Question: What type of tax is indicated in the document, personal property or real estate?
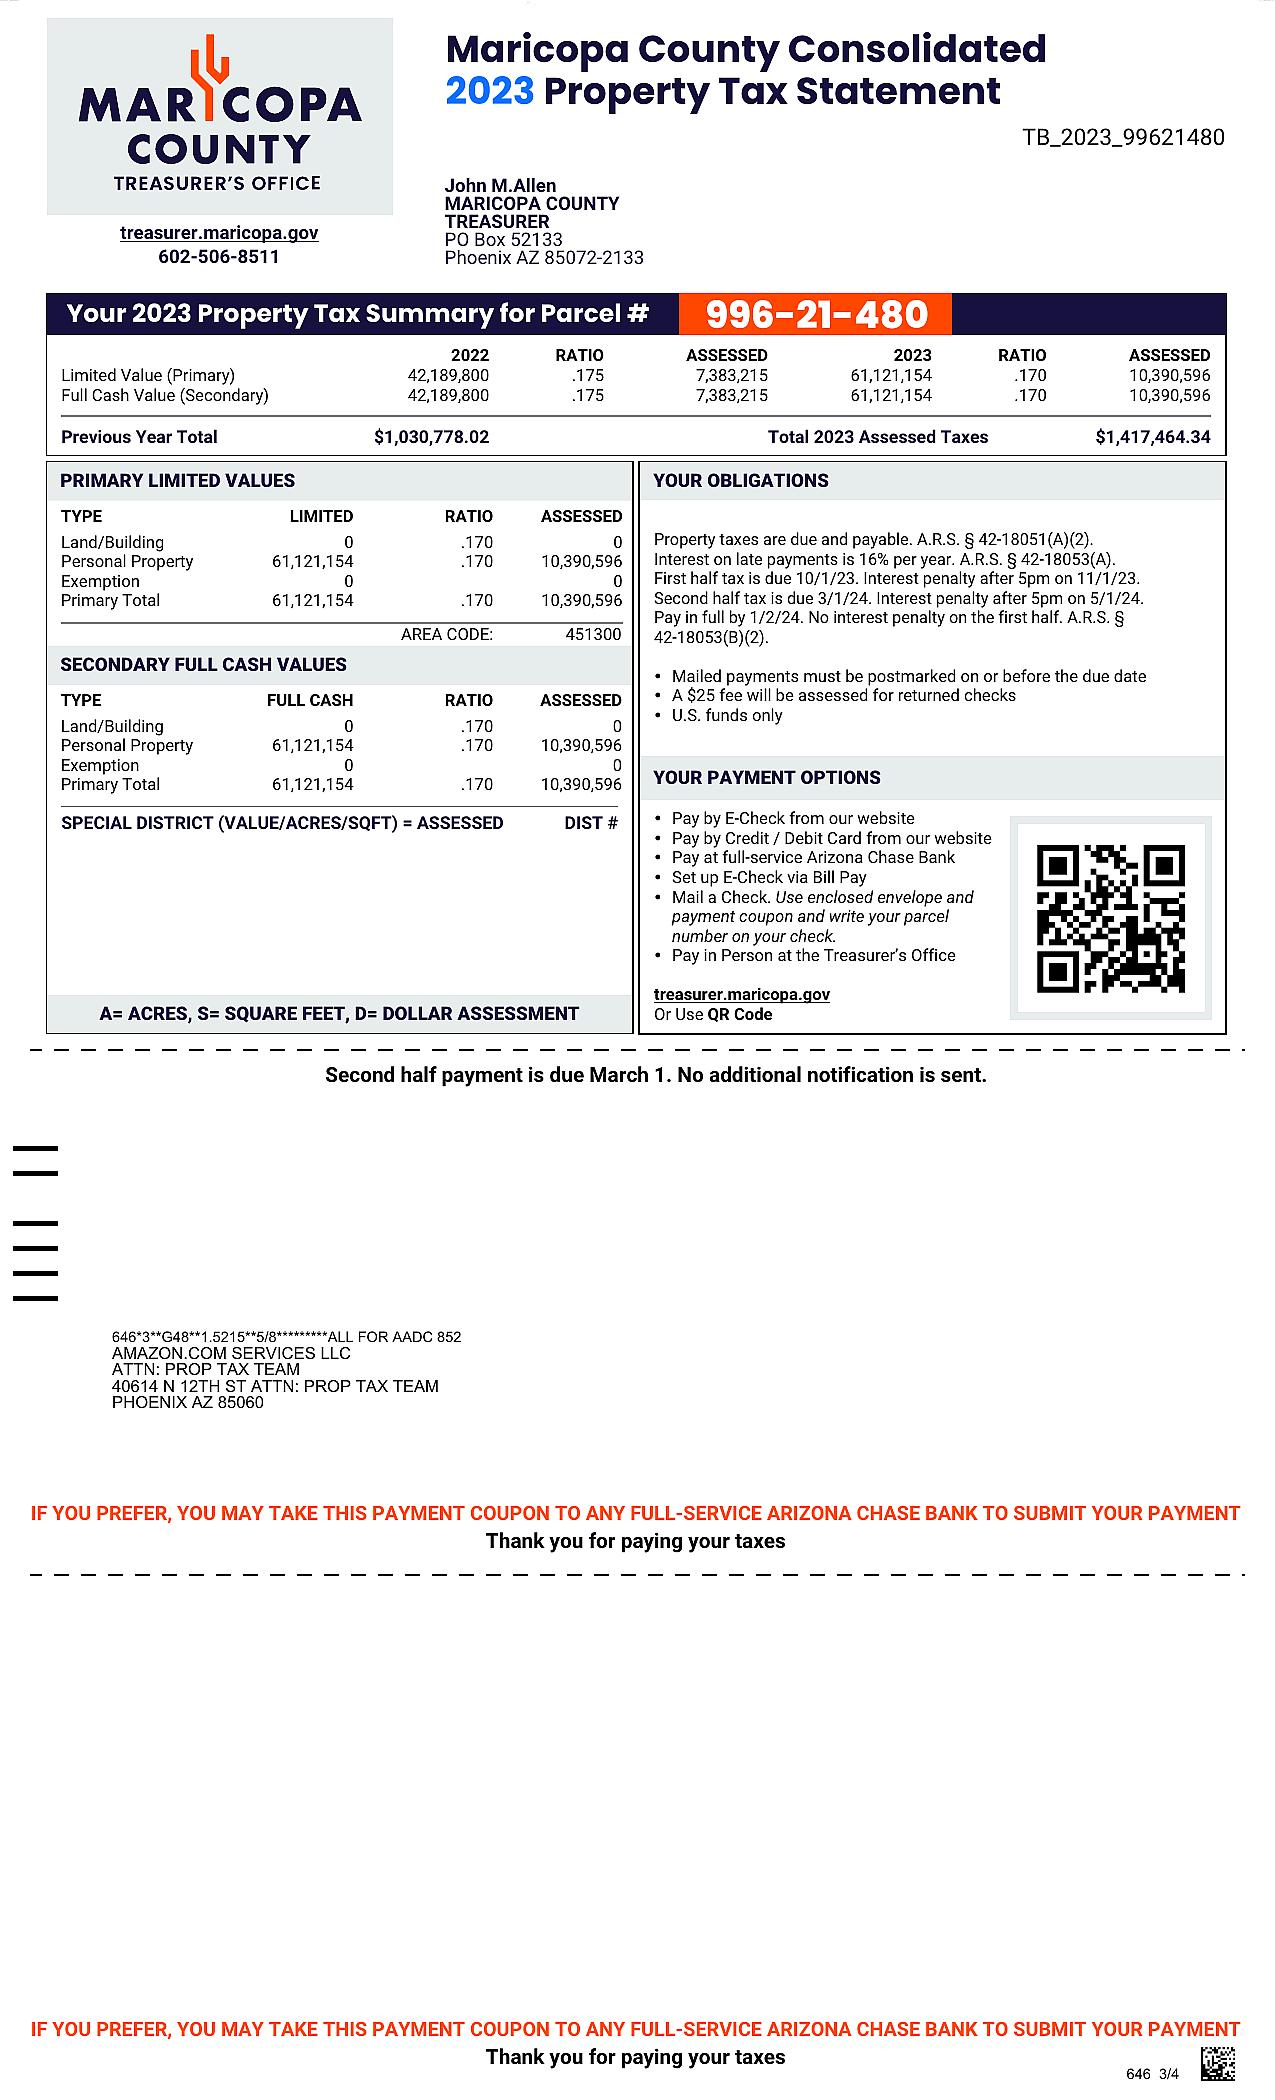
Answer: "Real Estate Tax"